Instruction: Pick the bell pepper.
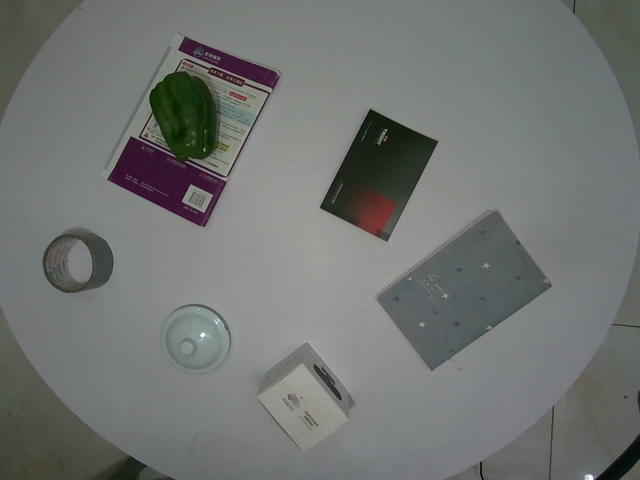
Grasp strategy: vertical